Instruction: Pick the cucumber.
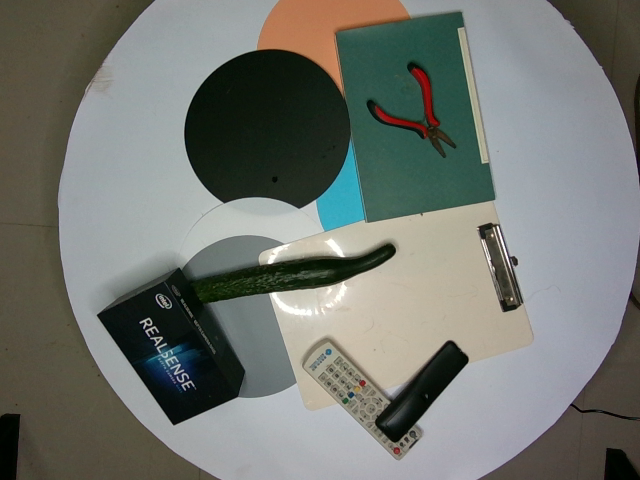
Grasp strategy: vertical